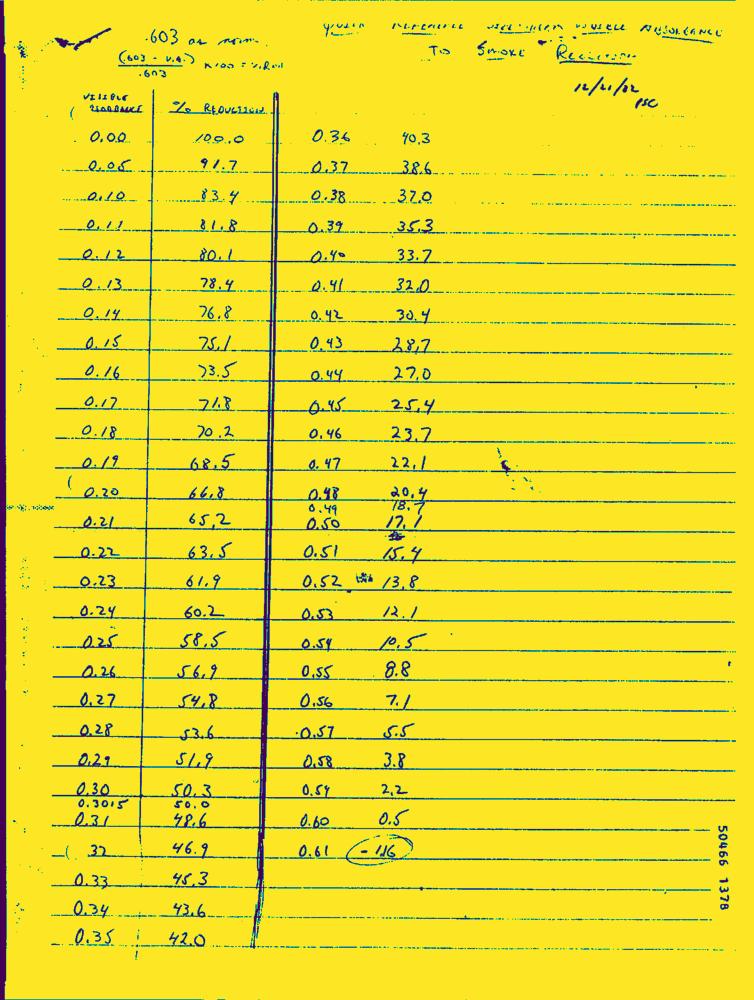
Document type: Hand-Written